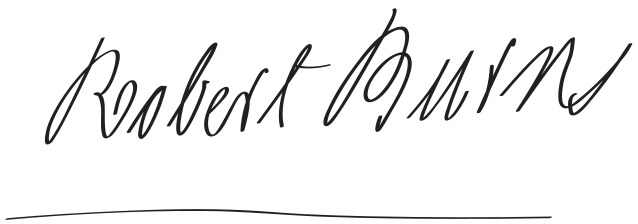
Signature of: robert burns